Question: Talk about the condition:
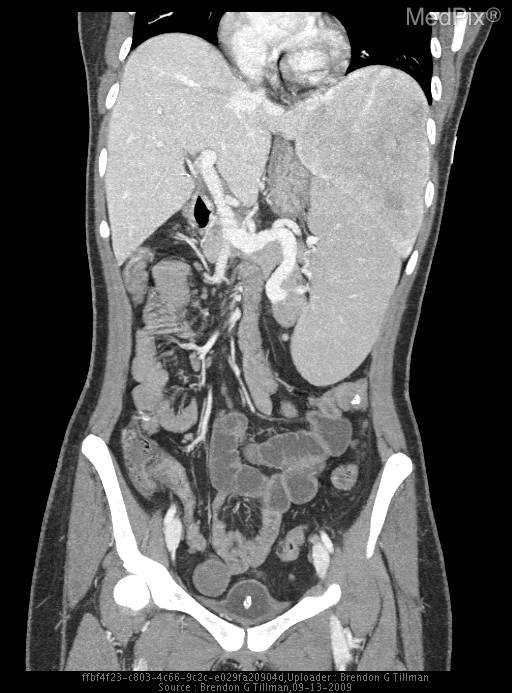
Answer: The disease is discussed as: Hepatic adenoma is a rare benign liver tumor that occurs in patients that take oral contraceptives, anabolic steroids or have glycogen storage disease.  These tumors are usually 5-10 cm in size, have a capsule and are made up of benign hepatocytes.

On CT, hepatic adenomas usually are well defined and hypoattenuating.  They demonstrate early enhancement.  On MRI, hepatic adenomas can be hyperintense, hypointense or isointense on T1.  On T2 they are isointense to hyperintense.  Early arterial enhancement is seen with the lesion appearing isointense on delayed images.

Differential diagnosis includes focal nodular hyperplasia, fibrolamellar hepatocellular carcinoma and hypervascular metastatic disease. Focal nodular hyperplasia is typically isointense on T1 and T2 images.  There is also early enhacment seen.  However, a central scar is usually seen in FNH and not in hepatic adenomas.  Fibrolamellar HCC is usually large, heterogeneous, and contains calcificaltions.  Lymphadenopathy is seen in majority of patients.  In metastatic disease, there are usually multiple lesions that are T1 hypointense, T2 markedly hyperintense.  Fat and hemorrhage is common in adenomas but rare in metastases.

Treatment of hepatic adenomas is controversial.  It usually involves cesation of oral contraceptives.  Some literature advocates removal of the lesion due to risk of hemorrhage and malignant transformation.